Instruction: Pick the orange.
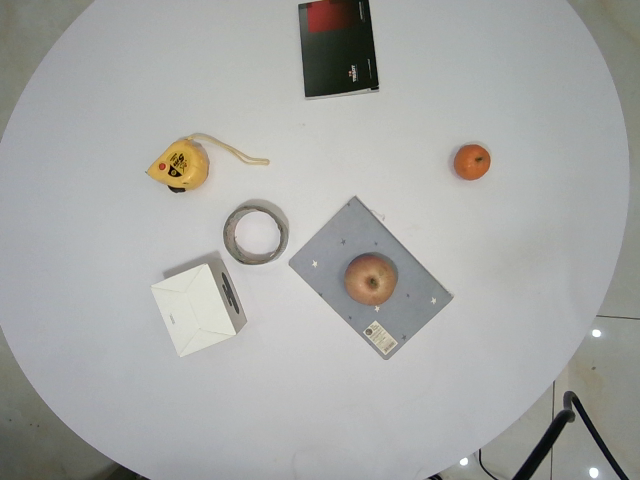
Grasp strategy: vertical